Question: What is the earliest payment due date mentioned in the document?
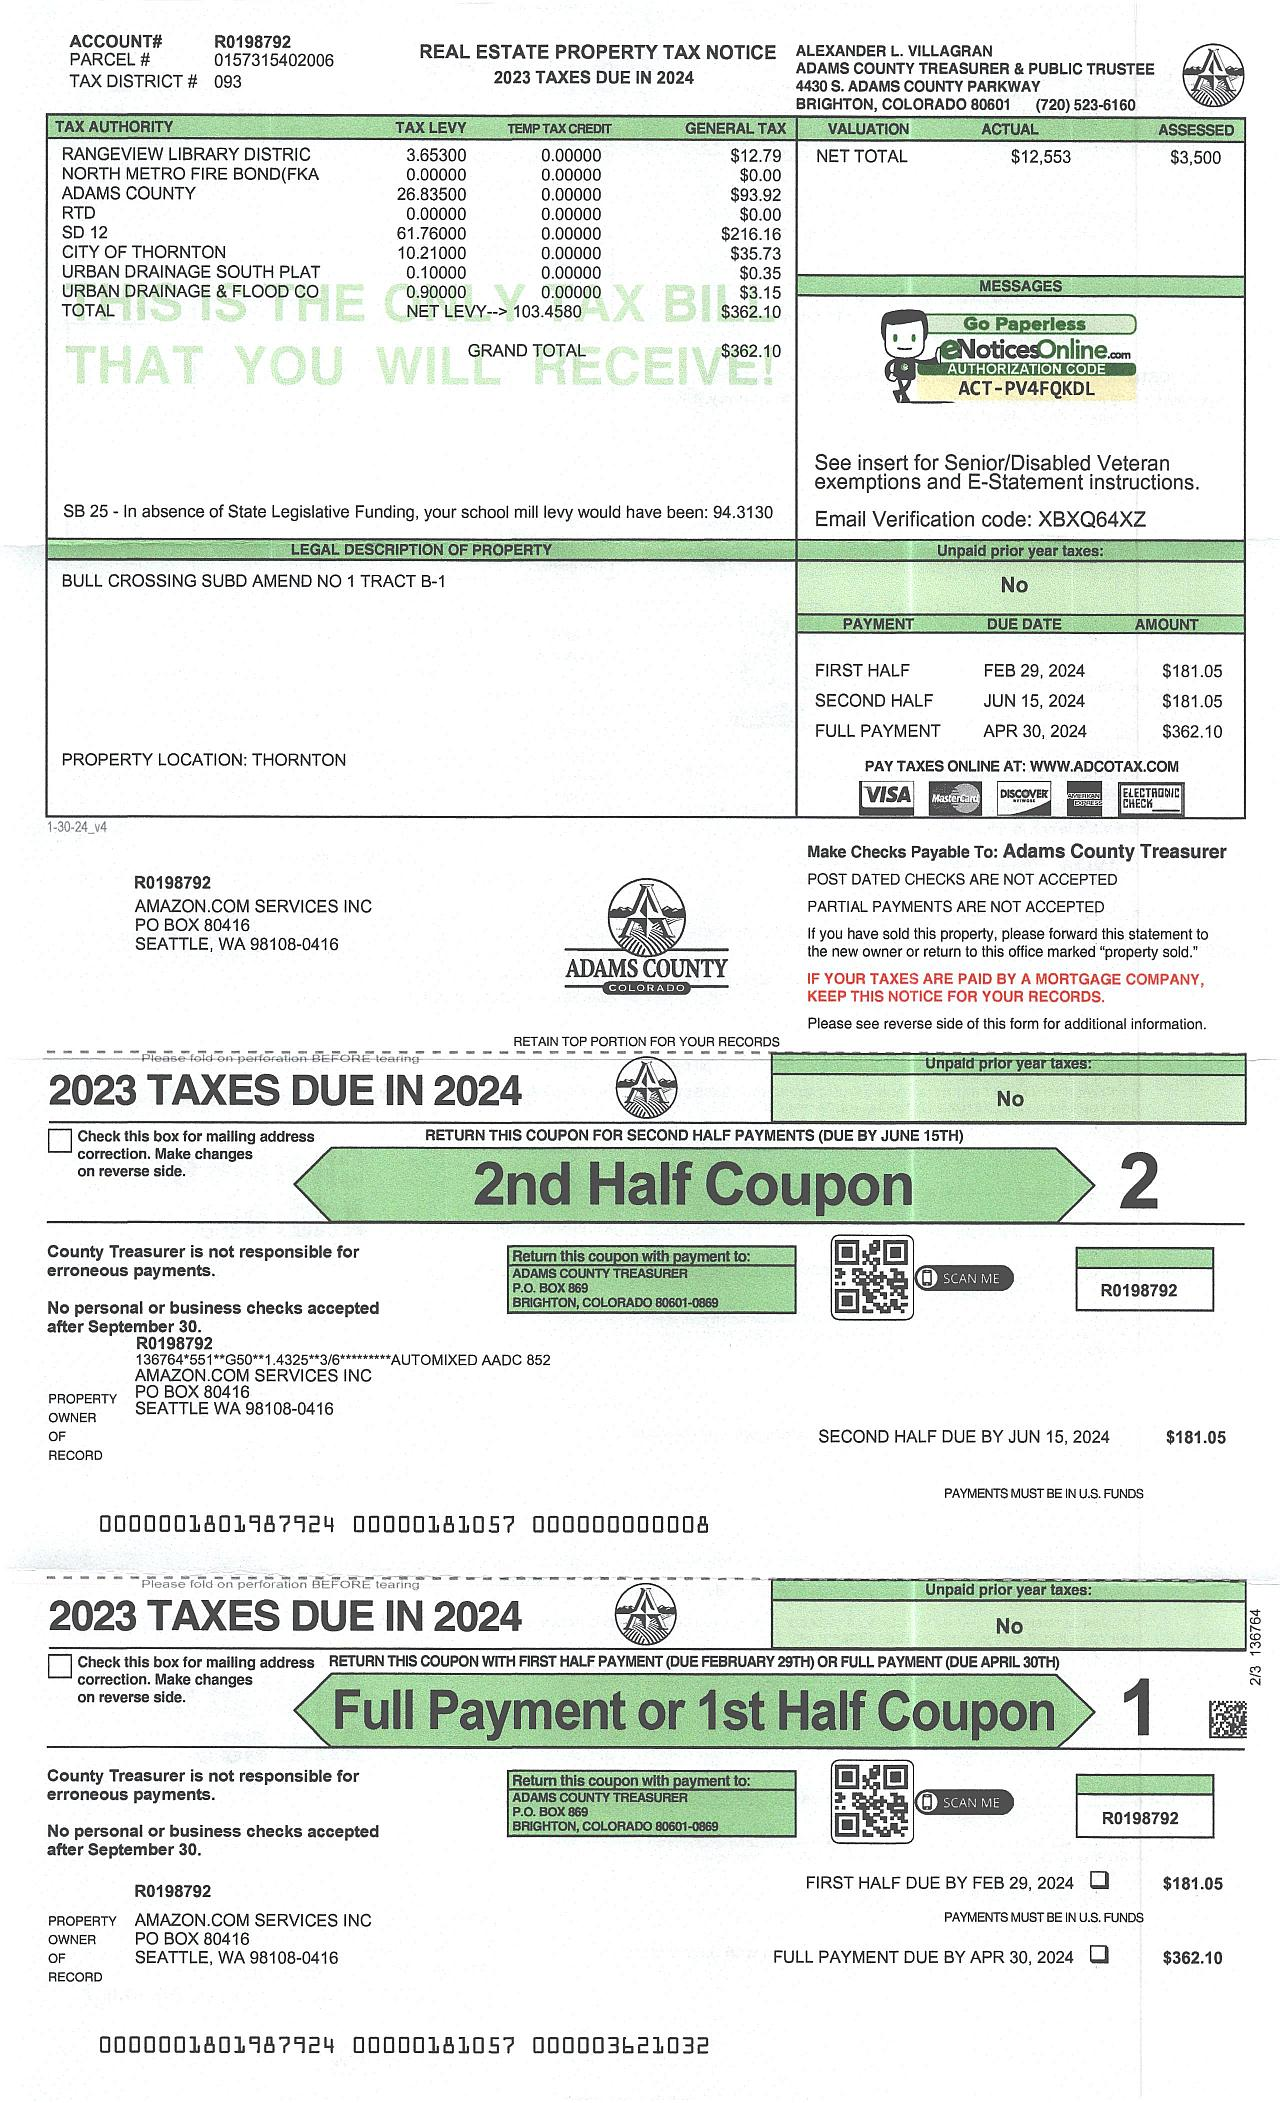
Answer: "29-Feb-24"